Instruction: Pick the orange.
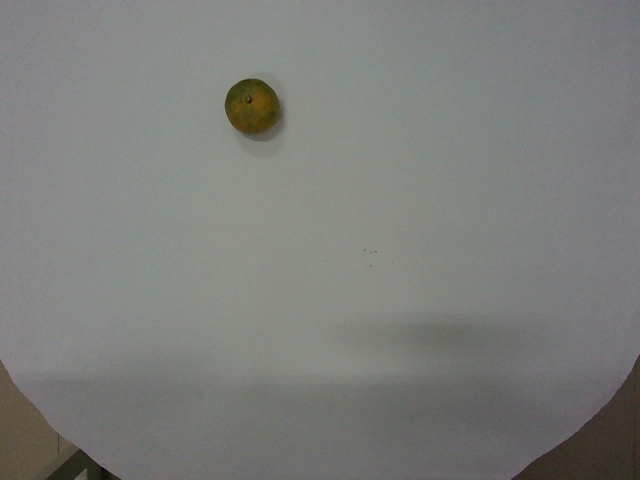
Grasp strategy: vertical